Retrieve the amount in words, amount in figures, name of the payee, date on the cheque, and the bank name from the image.
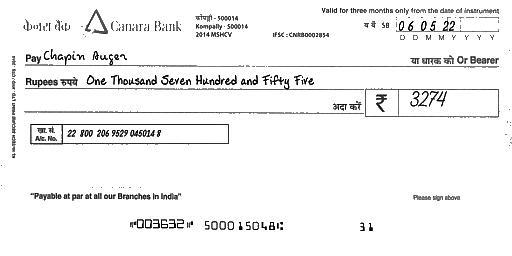
amt_in_words: One Thousand Seven Hundred and Fifty Five
amt_in_figures: 3274
payee_name: Chapin Auger
bank_name: Canara Bank
cheque_date: 06/05/22